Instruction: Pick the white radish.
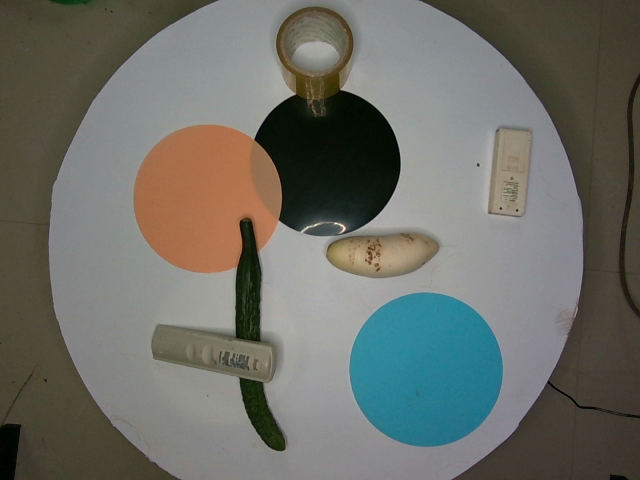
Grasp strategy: vertical